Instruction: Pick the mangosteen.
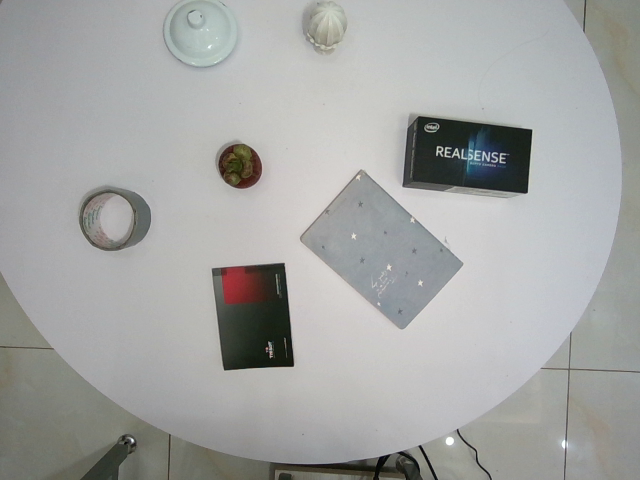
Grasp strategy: vertical